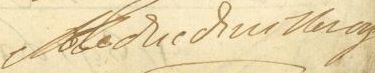
Signature of: françois de neufville duc de villeroi